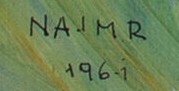
Signature of: jan maria najmr